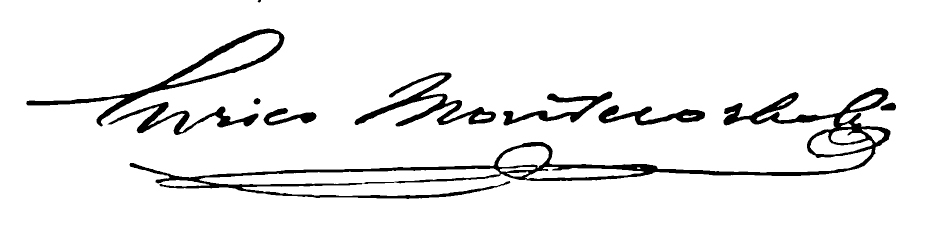
Signature of: enrico montecorboli